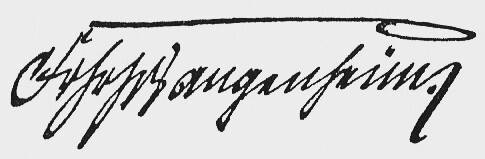
Signature of: curt von wangenheim